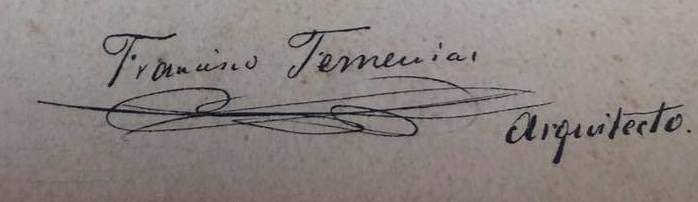
Signature of: francesc femenías i fábregues